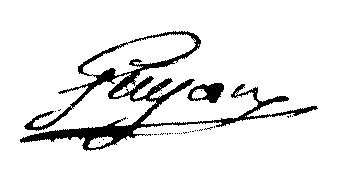
Signature of: claude guyon